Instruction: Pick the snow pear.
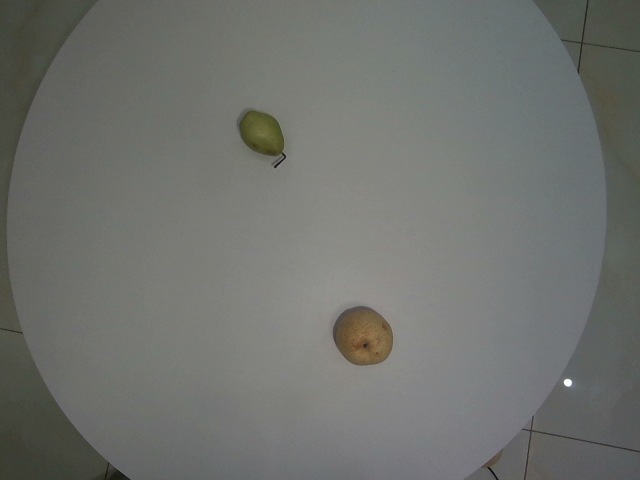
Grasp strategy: vertical